Question: What was observed in the imaging?
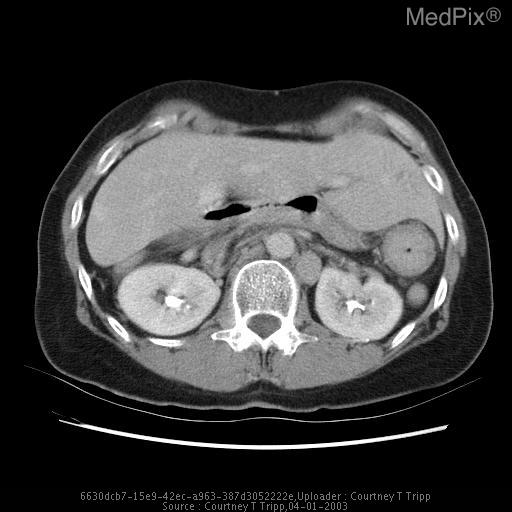
Answer: The imaging shows Radiologic findings:
Bochdalek's hernia is seen as a posterolateral diaphragmatic interruption with the finding of fat herniating through the interruption above the diaphragm.  Other intraperitoneal and/or retroperitoneal structures can also be seen herniating through the diaphragmatic interruption.  Axial CT scan (with sagittal and/or coronal reformations occasionally) of the abdomen is commonly accepted as the best diagnostic test to evaluate for diaphragmatic hernias.  Fluoroscopic Upper GI/SBF studies are helpful in defining the extent of intestinal herniation if present, and to evaluate for possible malrotation or strangulation. Axial CT image showing incidental finging of interruption of the inferior vena cava with hemi-azygous vein continuation..